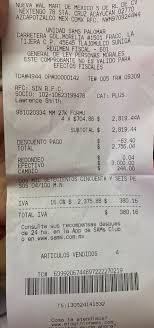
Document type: Invoice